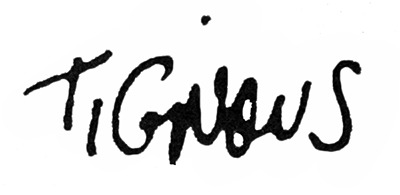
Signature of: tignous